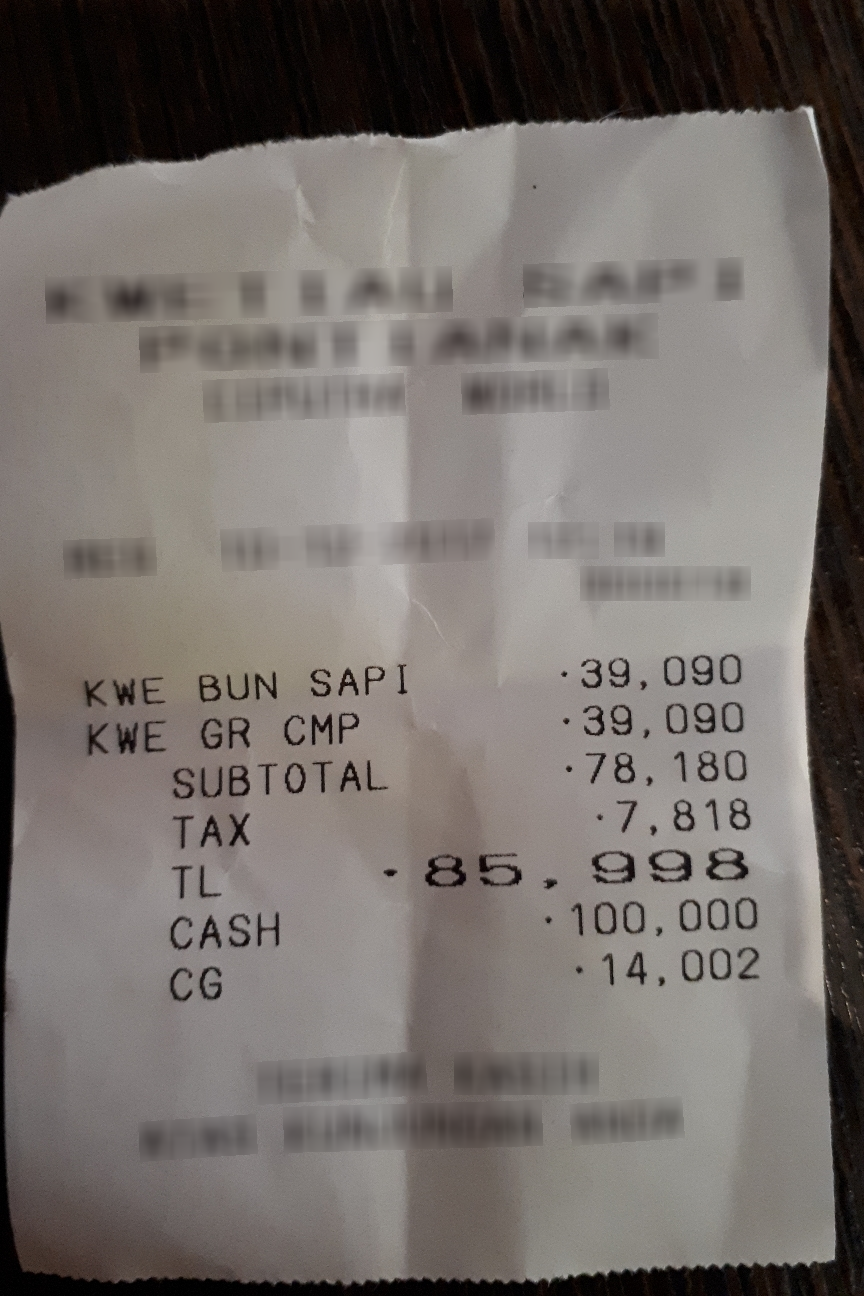
Number of items: 2
Subtotal: 78,180
Tax: 7,818
Total: 85,998
OCR text regions:
text: SUBTOTAL
text: 78,180
text: TAX
text: 7,818
text: TL
text: 85,998
text: CASH
text: 100,000
text: CG
text: 14,002
text: KWE
text: BUN
text: SAPI
text: 39,090
text: KWE
text: GR
text: CMP
text: 39,090